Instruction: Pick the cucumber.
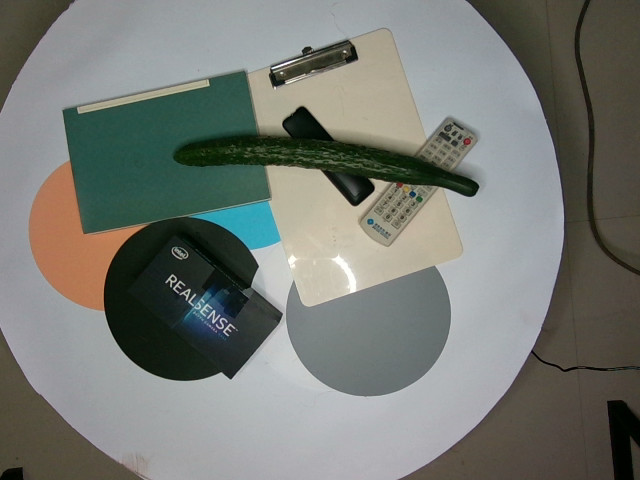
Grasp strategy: vertical